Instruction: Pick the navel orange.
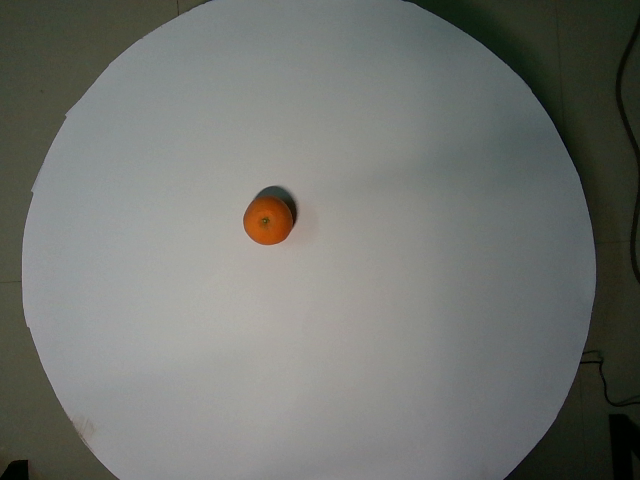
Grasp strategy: vertical